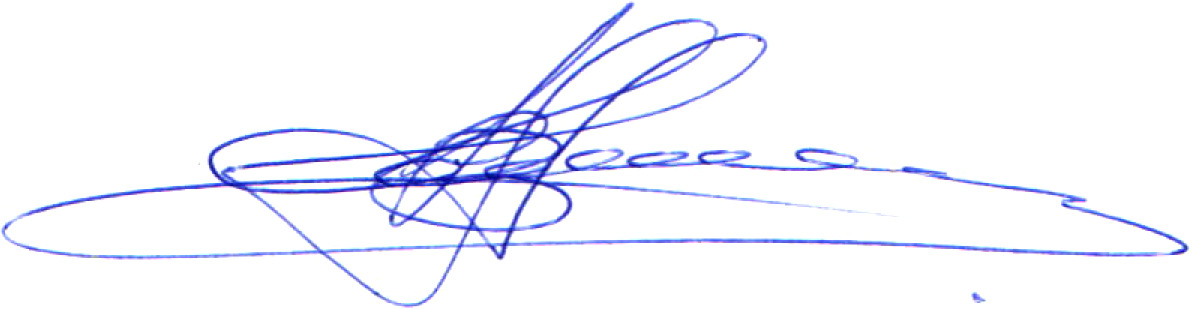
Signature of: volodymyr ariev